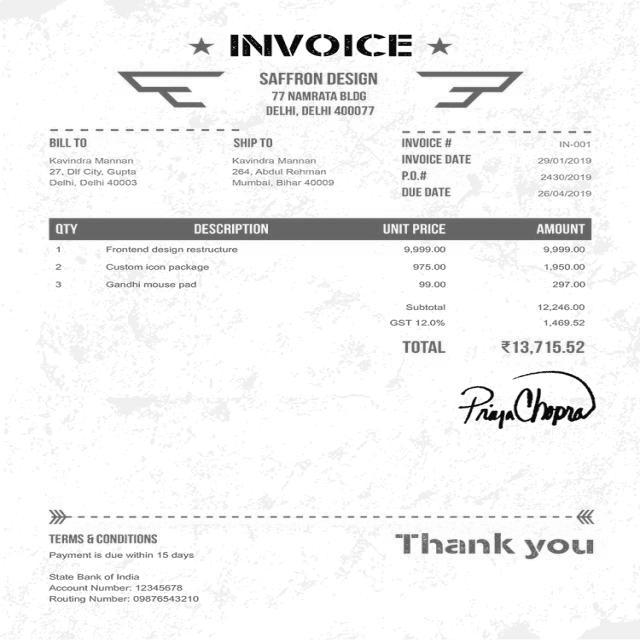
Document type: Invoice